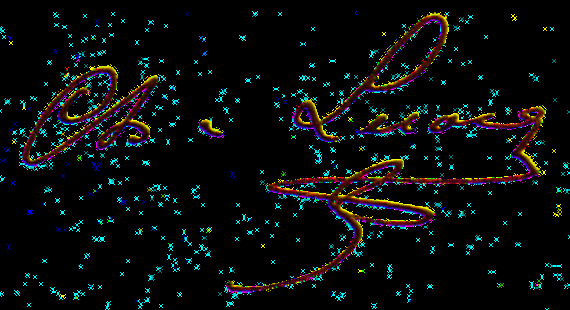
Signature of: charles lecocq